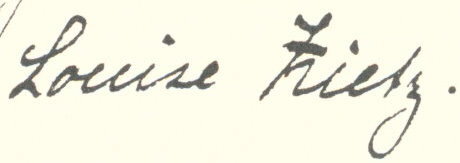
Signature of: luise zietz